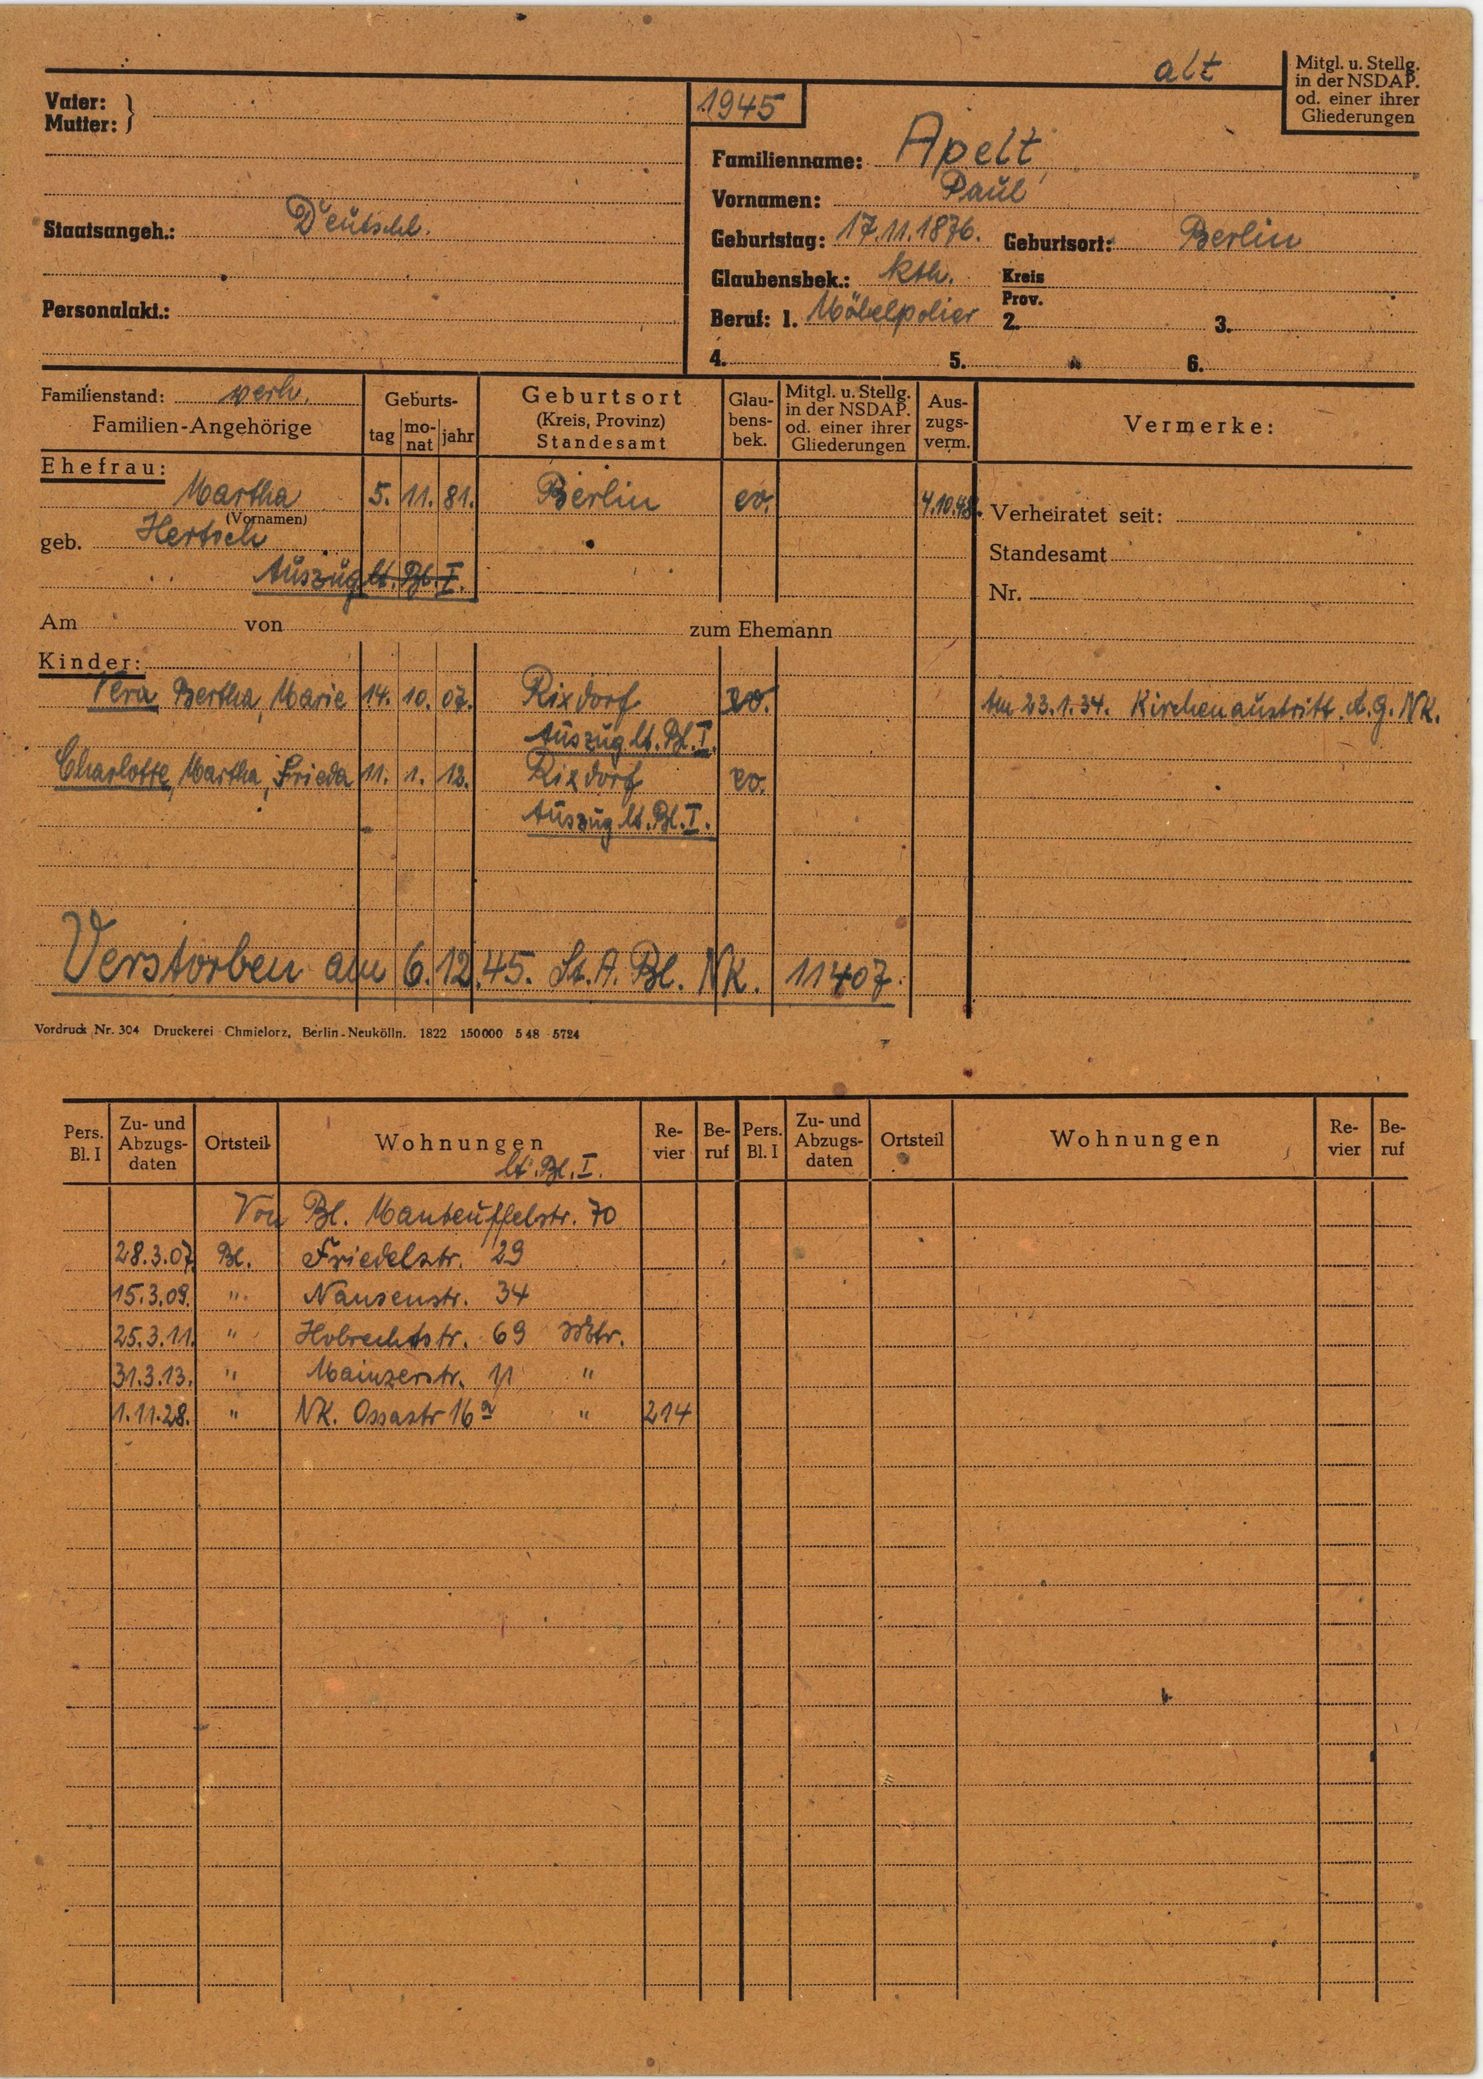
Apelt